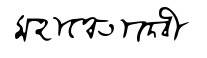
Signature of: mahasweta devi